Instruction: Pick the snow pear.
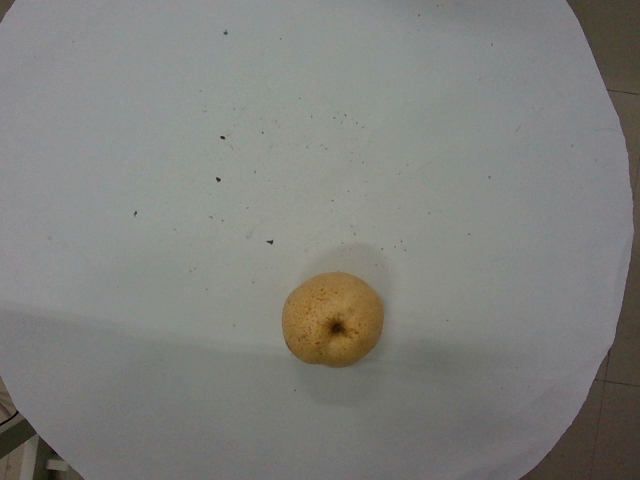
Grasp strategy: vertical